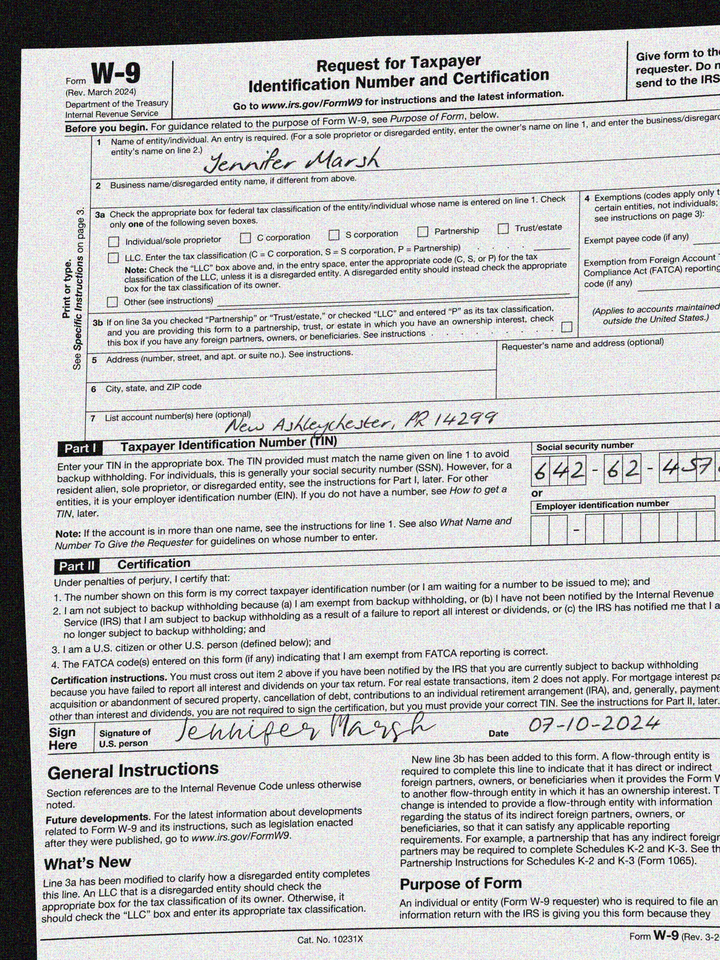
adr2: New Ashleychester, PR 14299
cbx: no
ssn: 642624578
enm: Jennifer Marsh
sdt: 07-10-2024